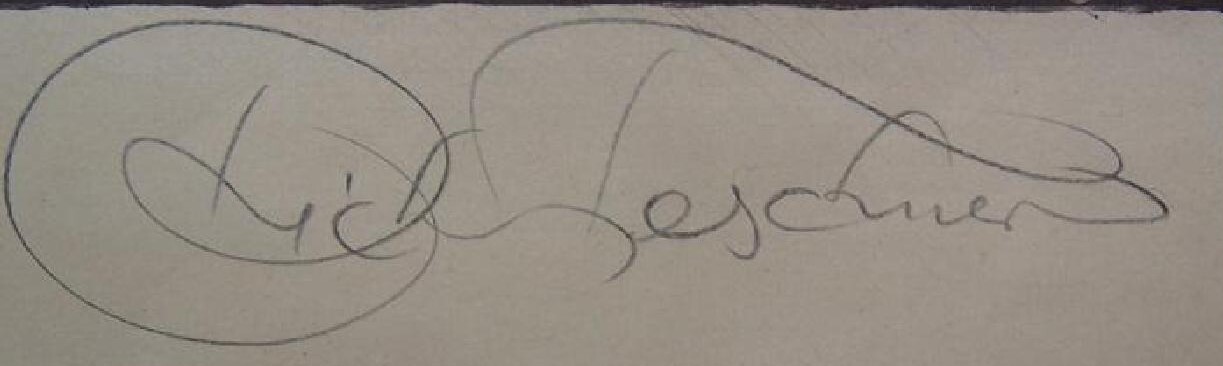
Signature of: richard teschner